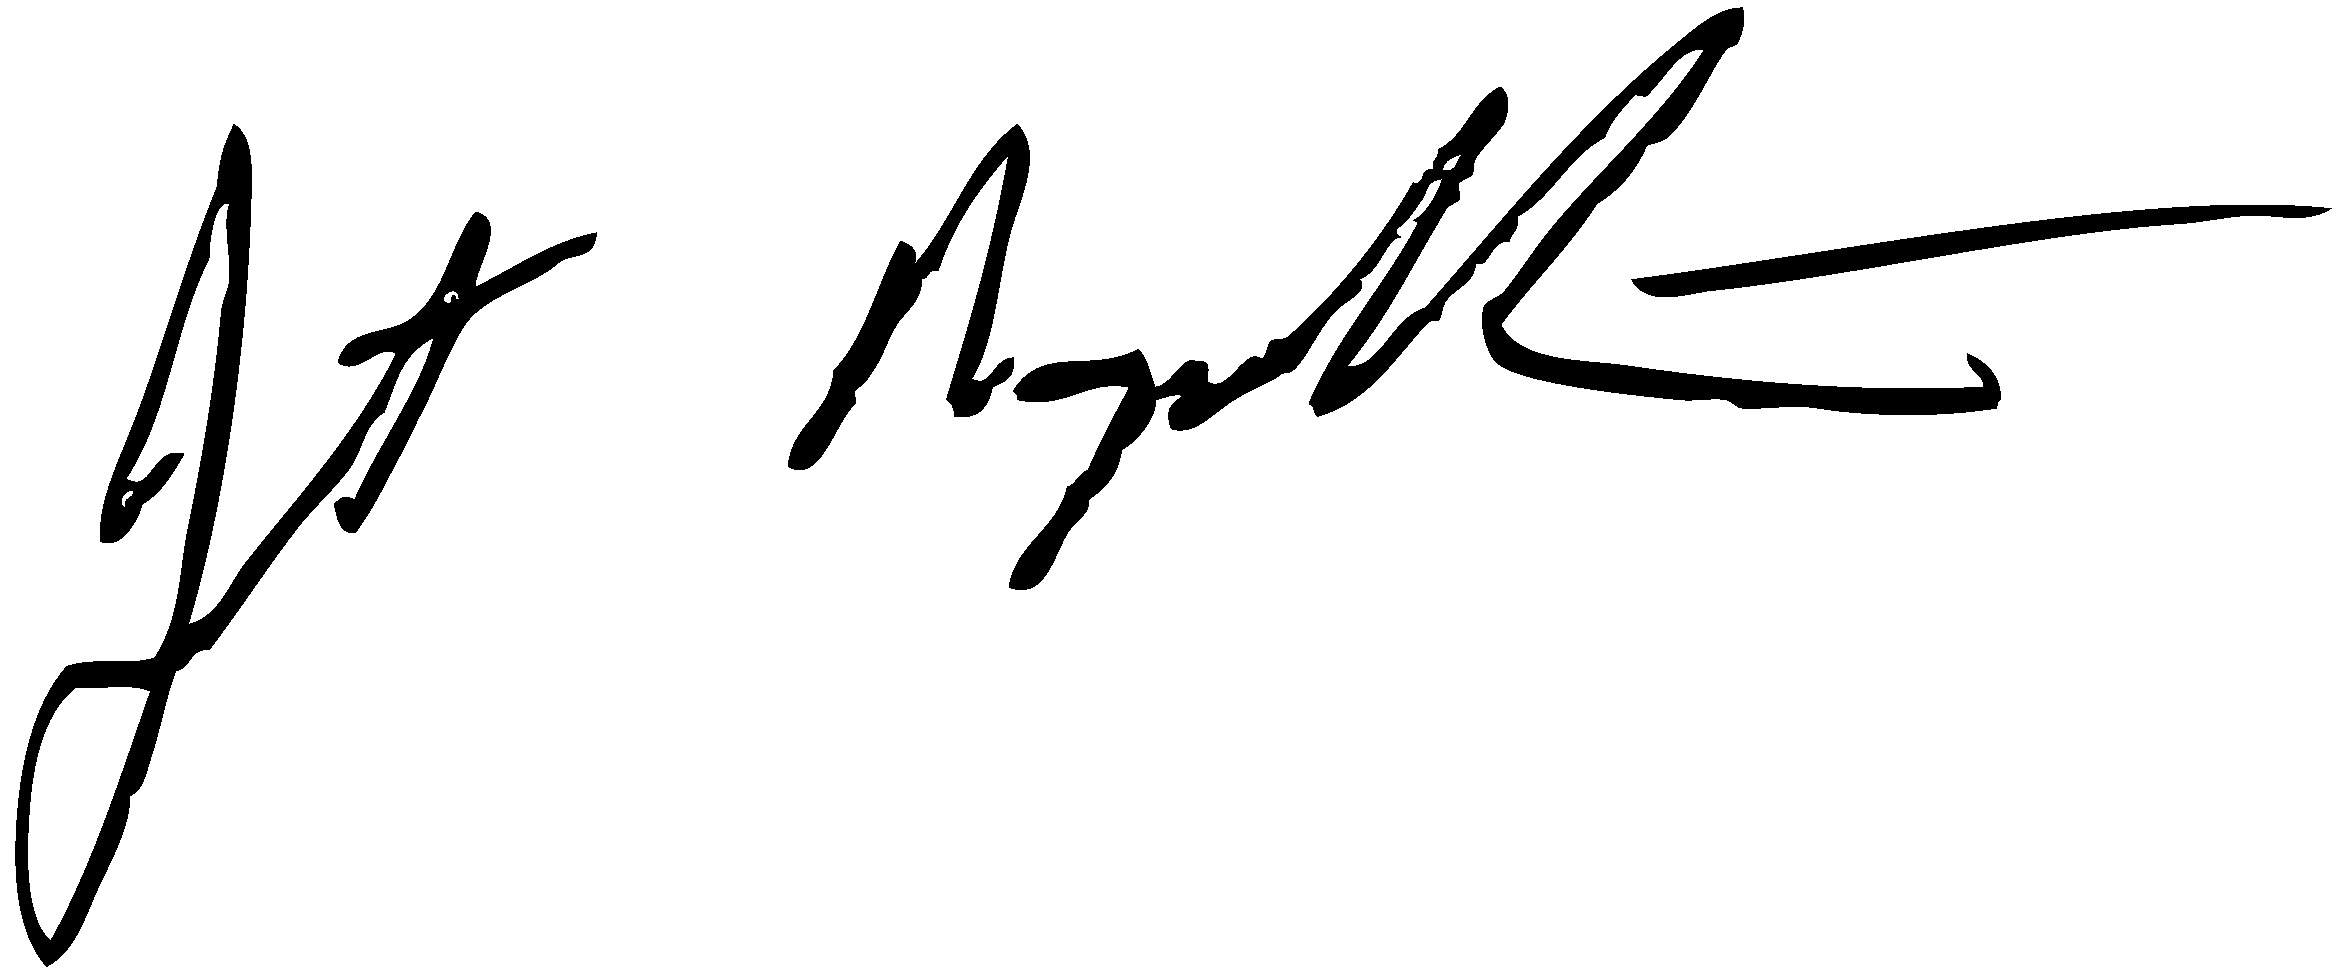
Signature of: janet napolitano